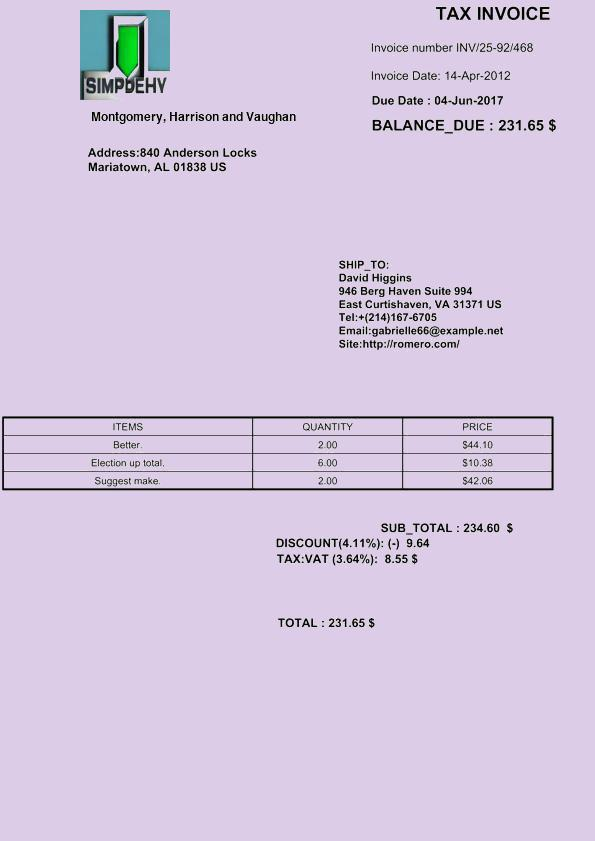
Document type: Invoice